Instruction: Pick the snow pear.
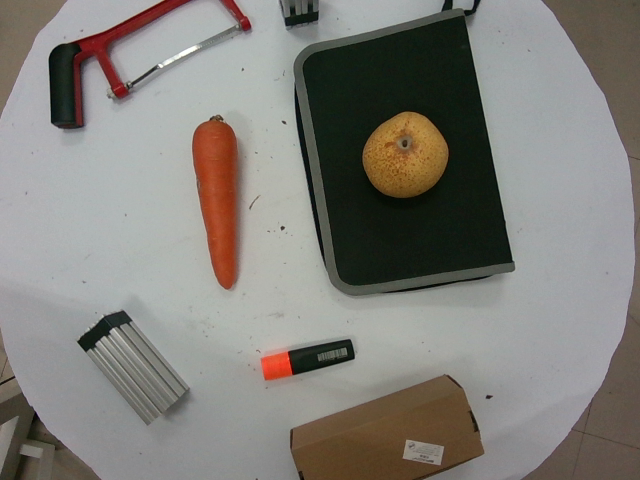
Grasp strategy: vertical